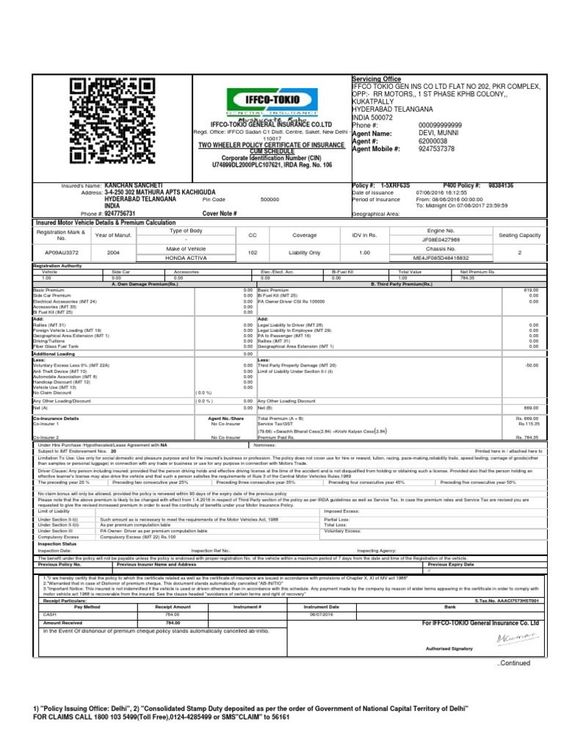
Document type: Invoice